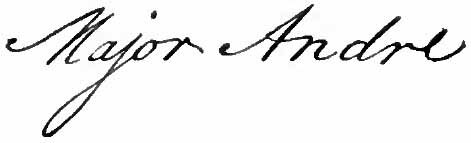
Signature of: john andré